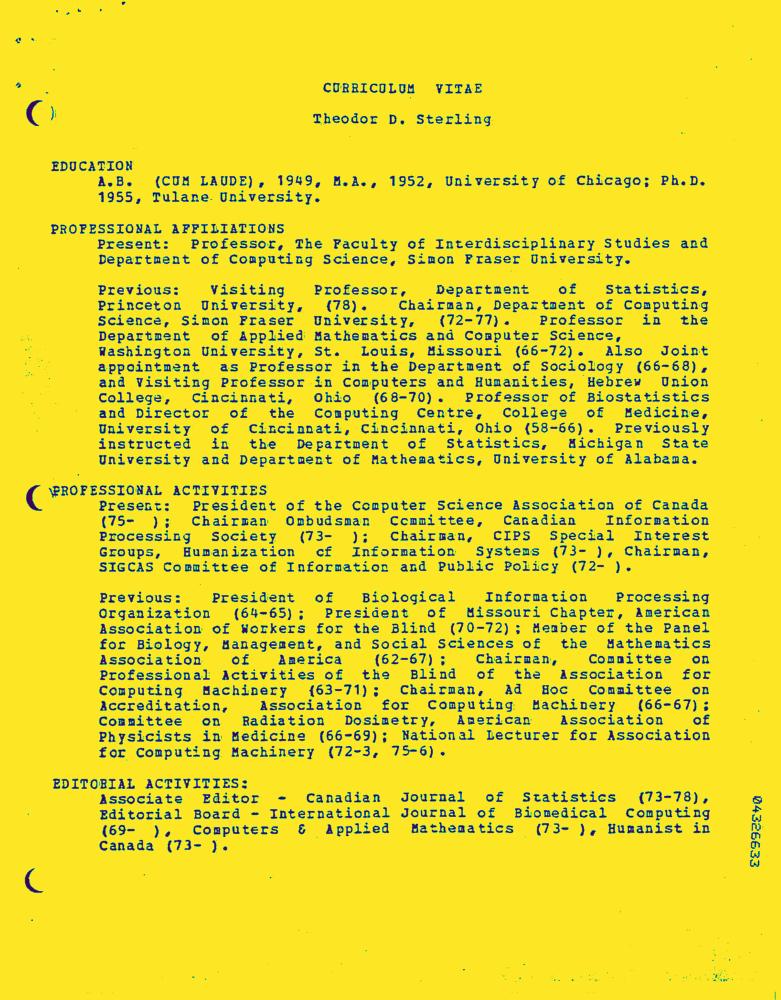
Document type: Resume-Doc